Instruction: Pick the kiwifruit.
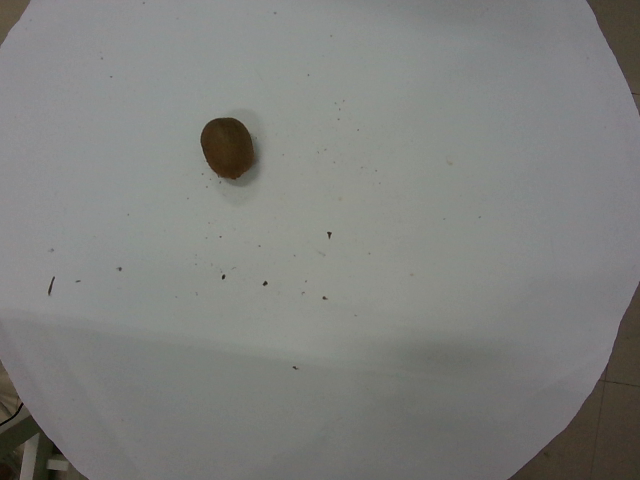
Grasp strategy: vertical